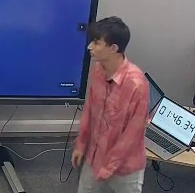
Транскрипция: The first task for me is to make a short quiz with the vocabulary from the topic follows. And about this part of the task I will tell you later.
Категория: Педагогические действия
Подкатегория: Делает пояснение/объяснение
Описание действия: Учитель подходит к доске и предоставляет объяснение предстоящего задания.
Контекст и комментарии: 1. Контекст ДО: ученики выслушали новую тему и собирались переходить к практике. 2. Реакция ПОСЛЕ: ученики внимательно следят за действиями учителя на доске. 3. Педагогический смысл: действие было эффективно, так как визуальное присутствие у доски усиливает внимание, а чёткое объяснение формирует языковую модель для последующей продуктивной речи.